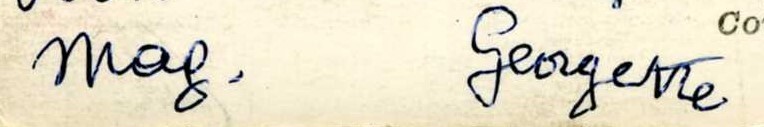
Signature of: q2579840